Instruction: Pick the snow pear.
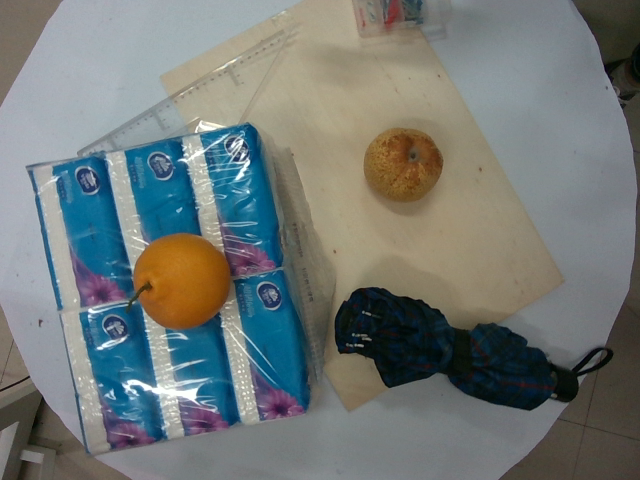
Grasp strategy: vertical